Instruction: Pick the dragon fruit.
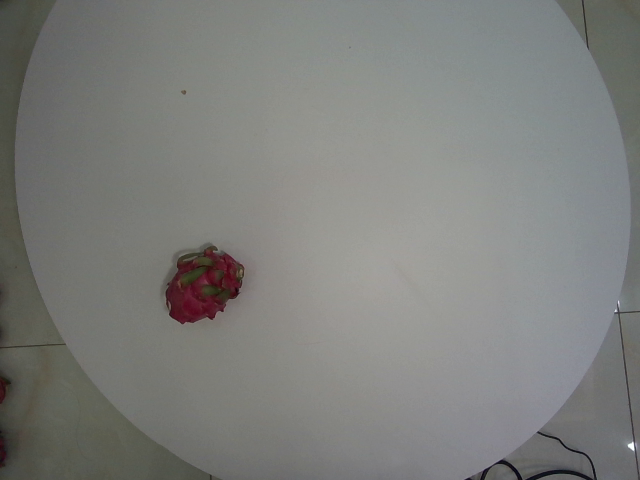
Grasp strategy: vertical